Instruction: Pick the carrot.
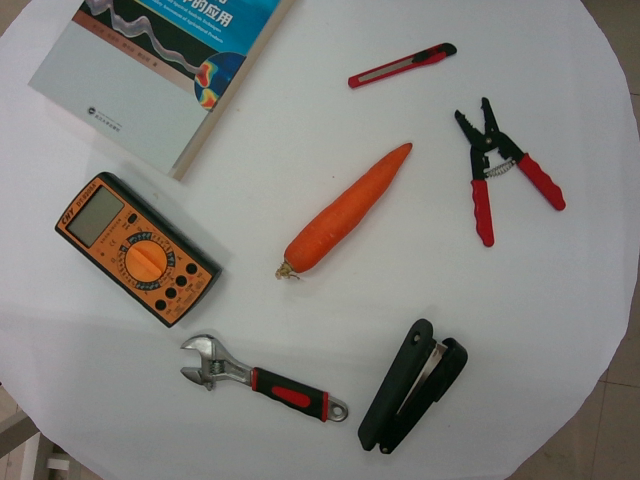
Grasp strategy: vertical